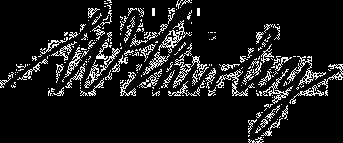
Signature of: william shirley